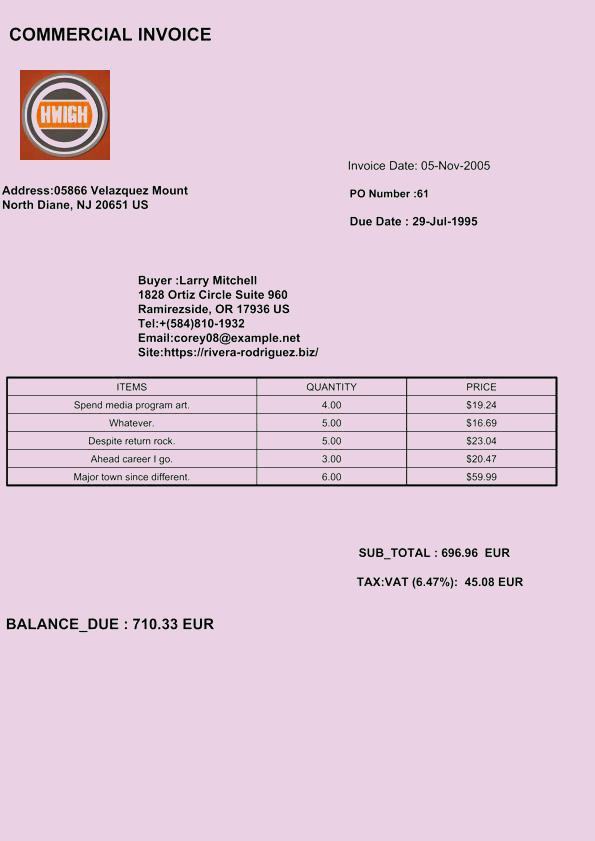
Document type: Invoice